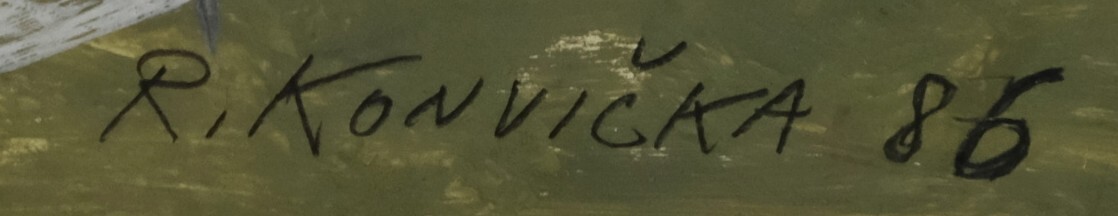
Signature of: richard konvicka